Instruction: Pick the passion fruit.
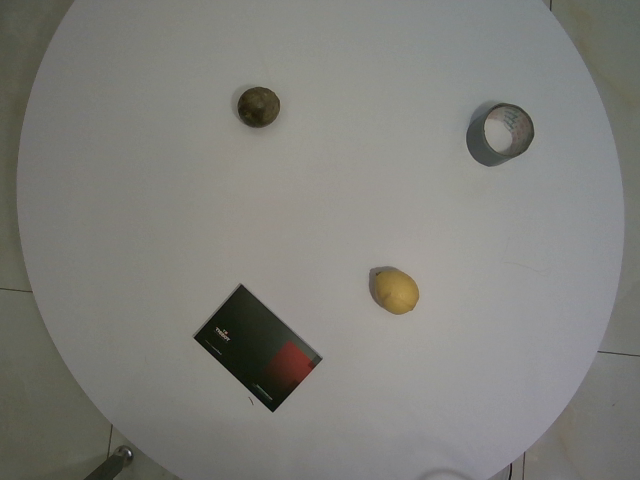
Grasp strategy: vertical